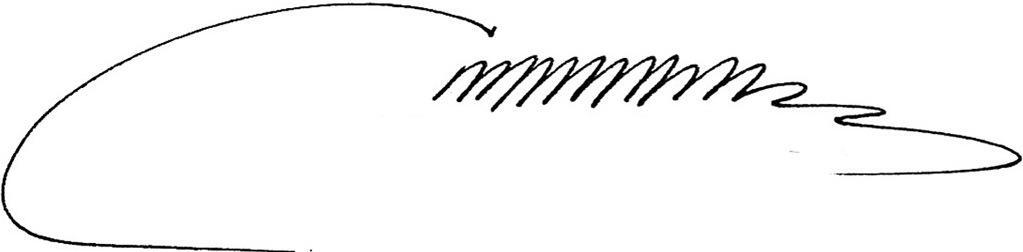
Signature of: novruzəli aslanov